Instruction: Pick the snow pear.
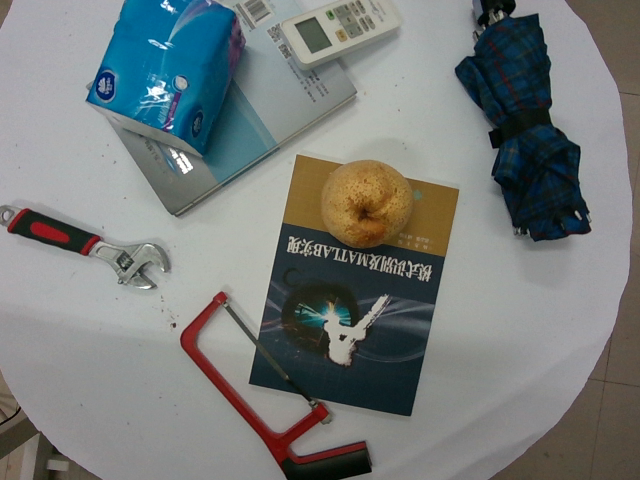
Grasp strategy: vertical